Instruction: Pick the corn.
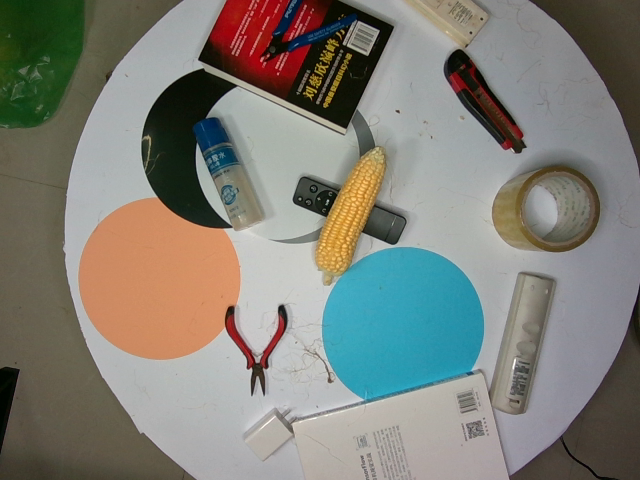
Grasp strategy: vertical